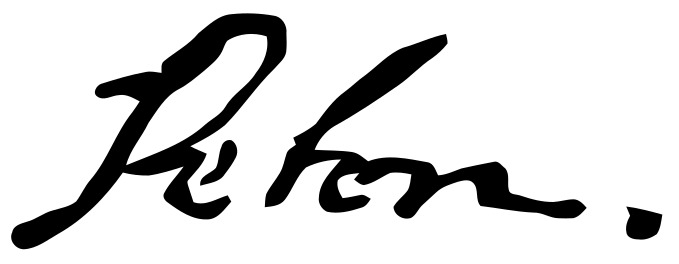
Signature of: peter the great